Question: How does the patient history play a role?
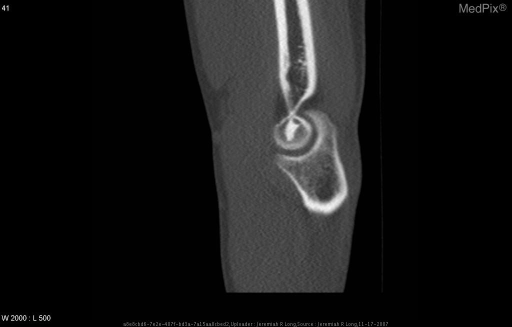
Answer: The patient's history of 24 year old male with ulnar sided left elbow pain. is key in understanding the case.